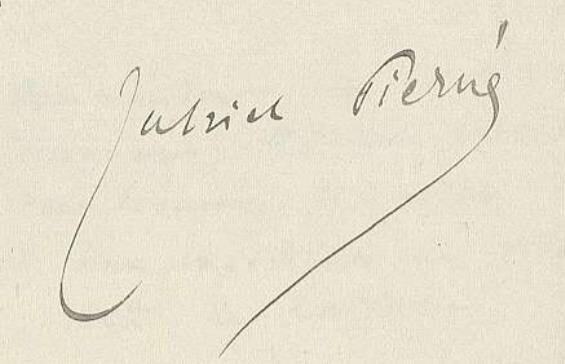
Signature of: gabriel pierné